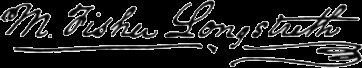
Signature of: miers fisher longstreth